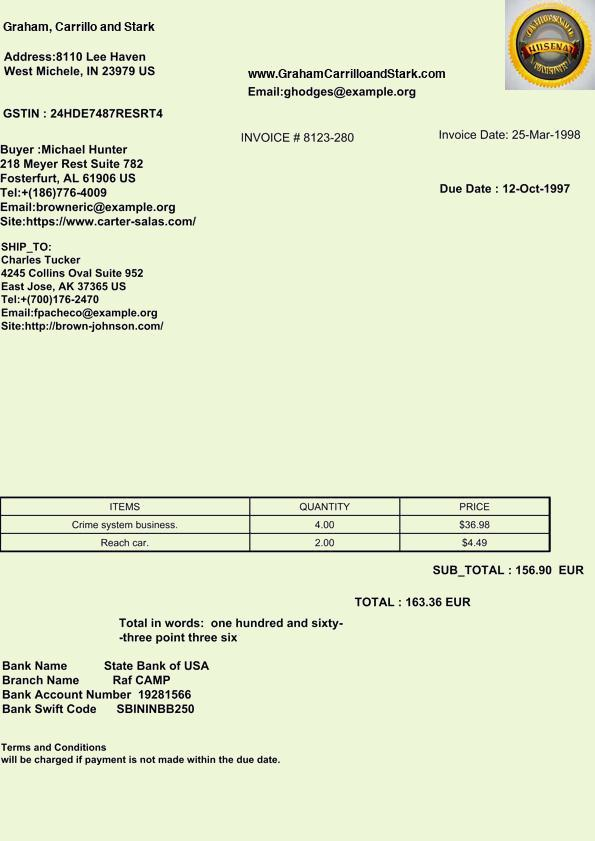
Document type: Invoice